Question: What jurisdiction, city, or county is the document associated with?
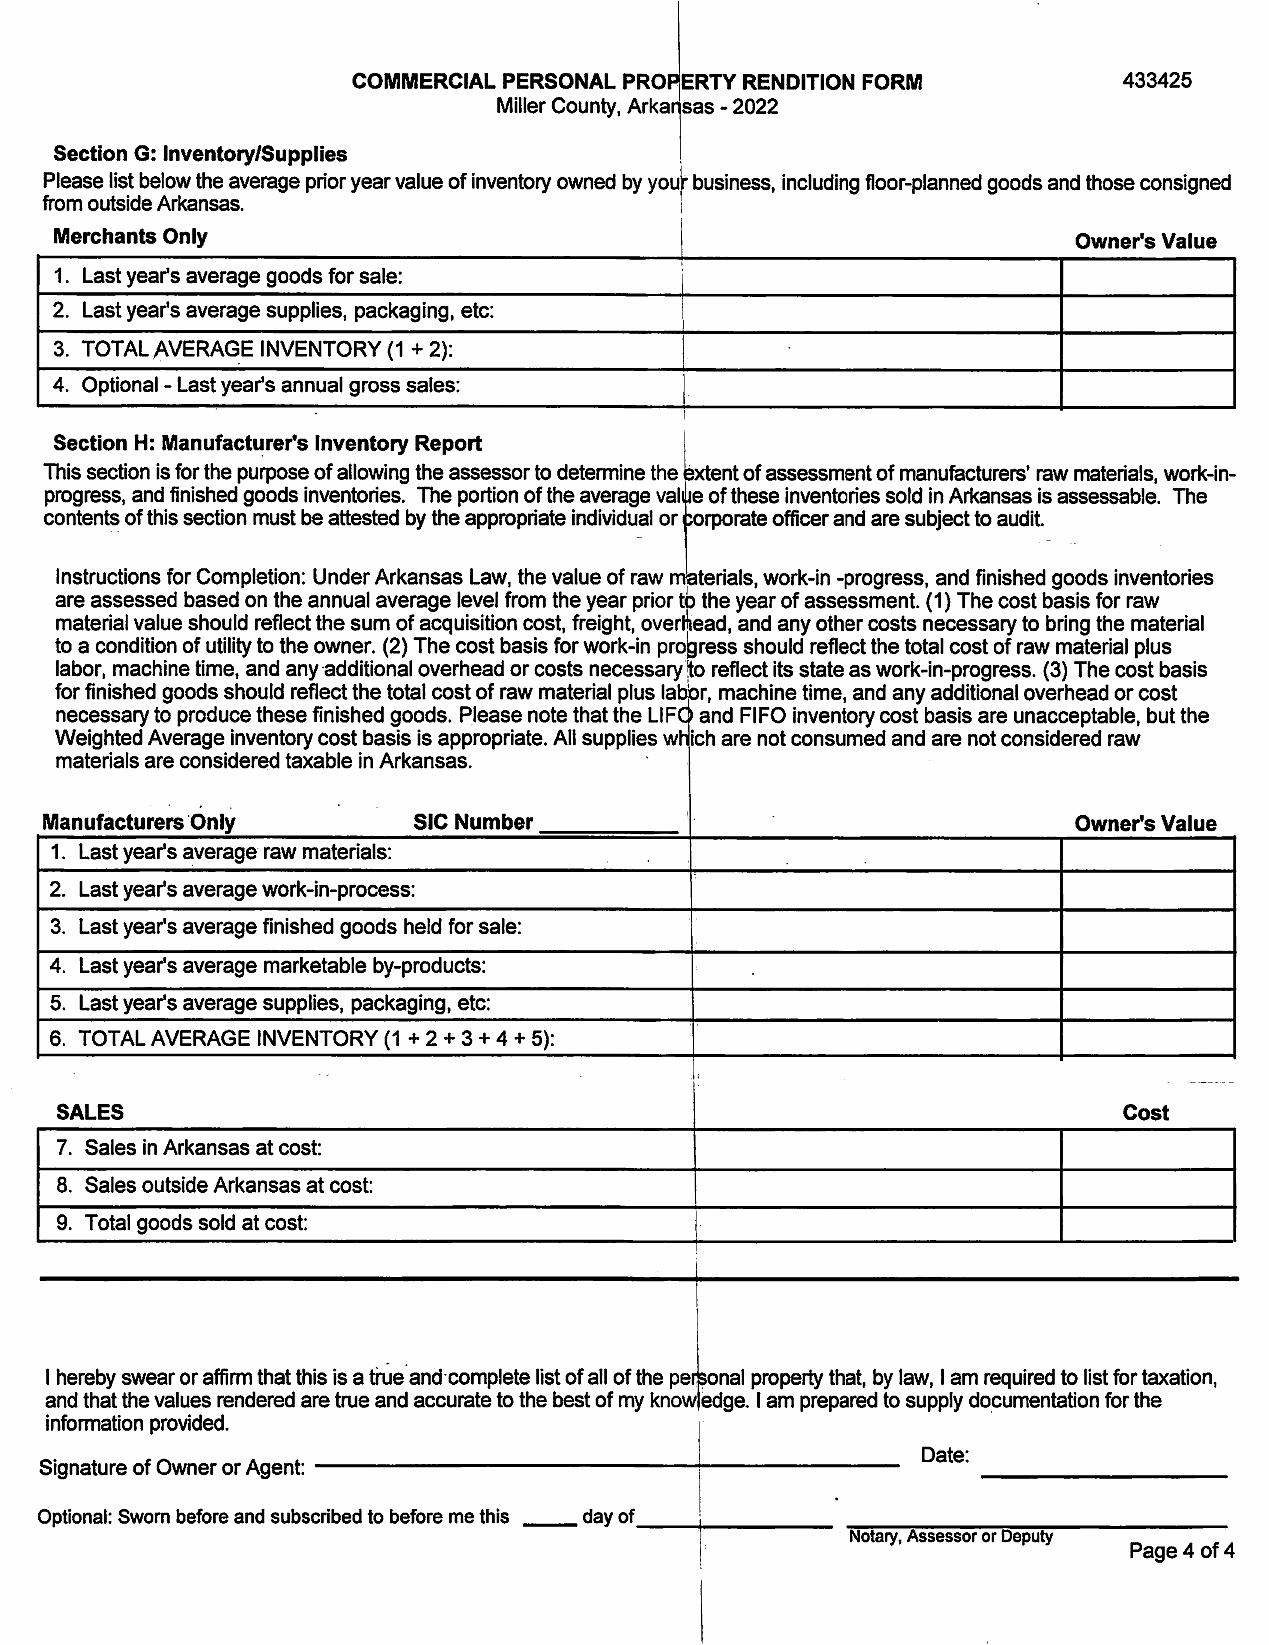
Answer: "Miller County"